Question: What is the main concern?
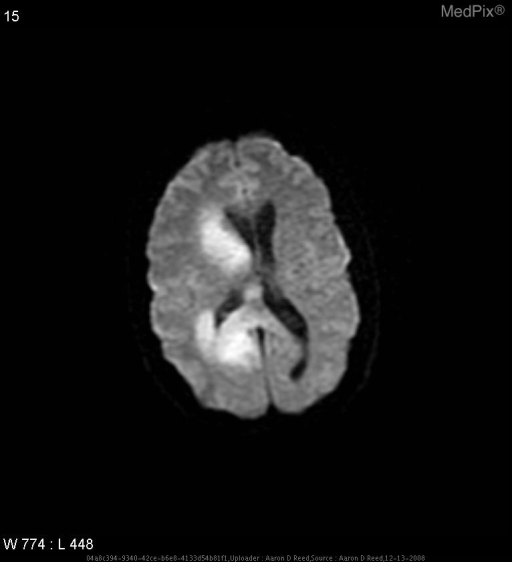
Answer: The findings suggest * CT w/out contrast: mass effect evident with poorly defined isodense lesion with surrounding vasogenic edema
*T1 image w/out contrast: mass effect with isodense, poorly defined lesion involving splenium of the corpus callosum
* Flair: poorly demarcated, hyperintense mass adjacent to ventricles with mass effect, lesion appears to be crossing the corpus collosum and invading opposite hemisphere
* DWI: hyperintense lesion adjacent to ventricles and crossing the corpus collosum
*ADC: poorly defined hypointense mass demonstrating mass effect on ventricles. Image shows 2 foci of reduced diffusion adjacent to the right lateral ventricle.  Again involvement of the splenium of the corpus callosum is noted.. The patient might have a history of The patient is a 50 y/o caucasian female in otherwise good health that complains of frequent headaches over the last 3 months that wake her from sleep at night and are present when she wakes in the morning. Sometimes accompanied by nausea and vomiting.